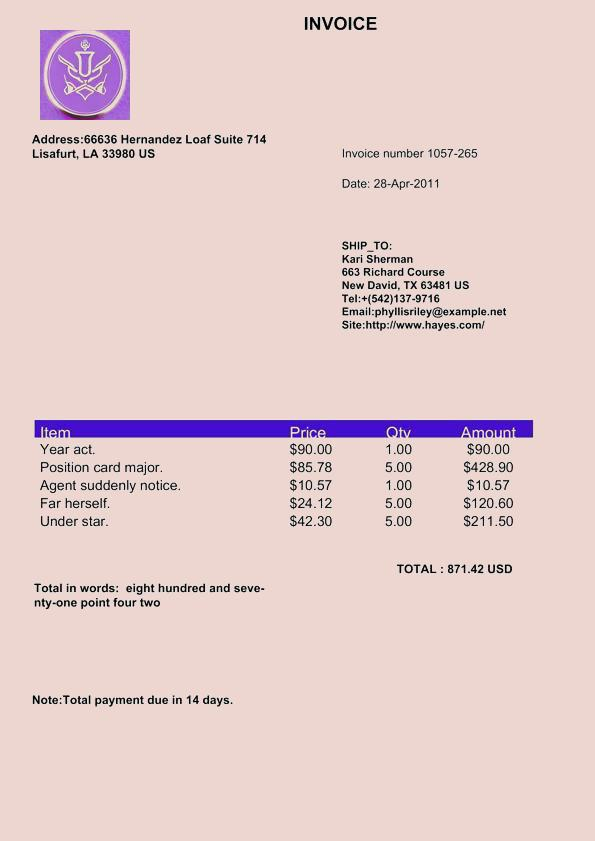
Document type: Invoice